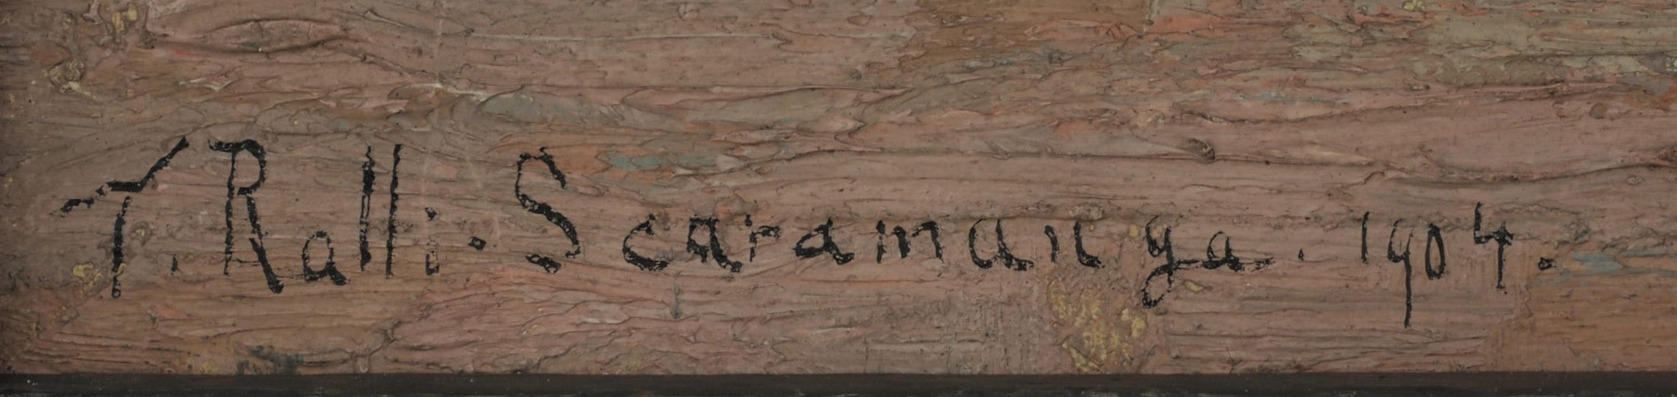
Signature of: théodore ralli